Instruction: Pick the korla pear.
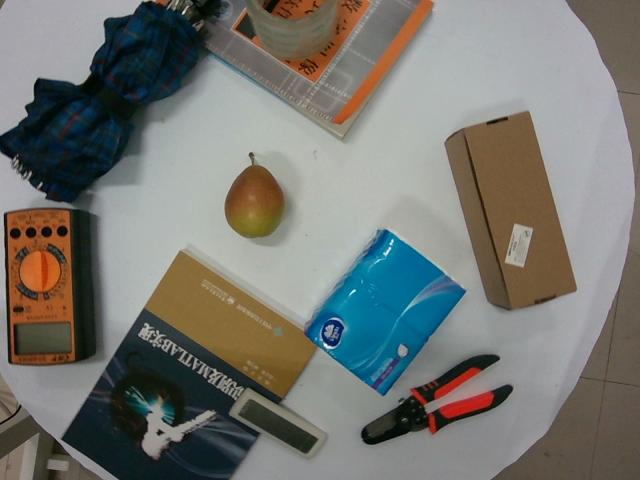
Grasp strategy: vertical